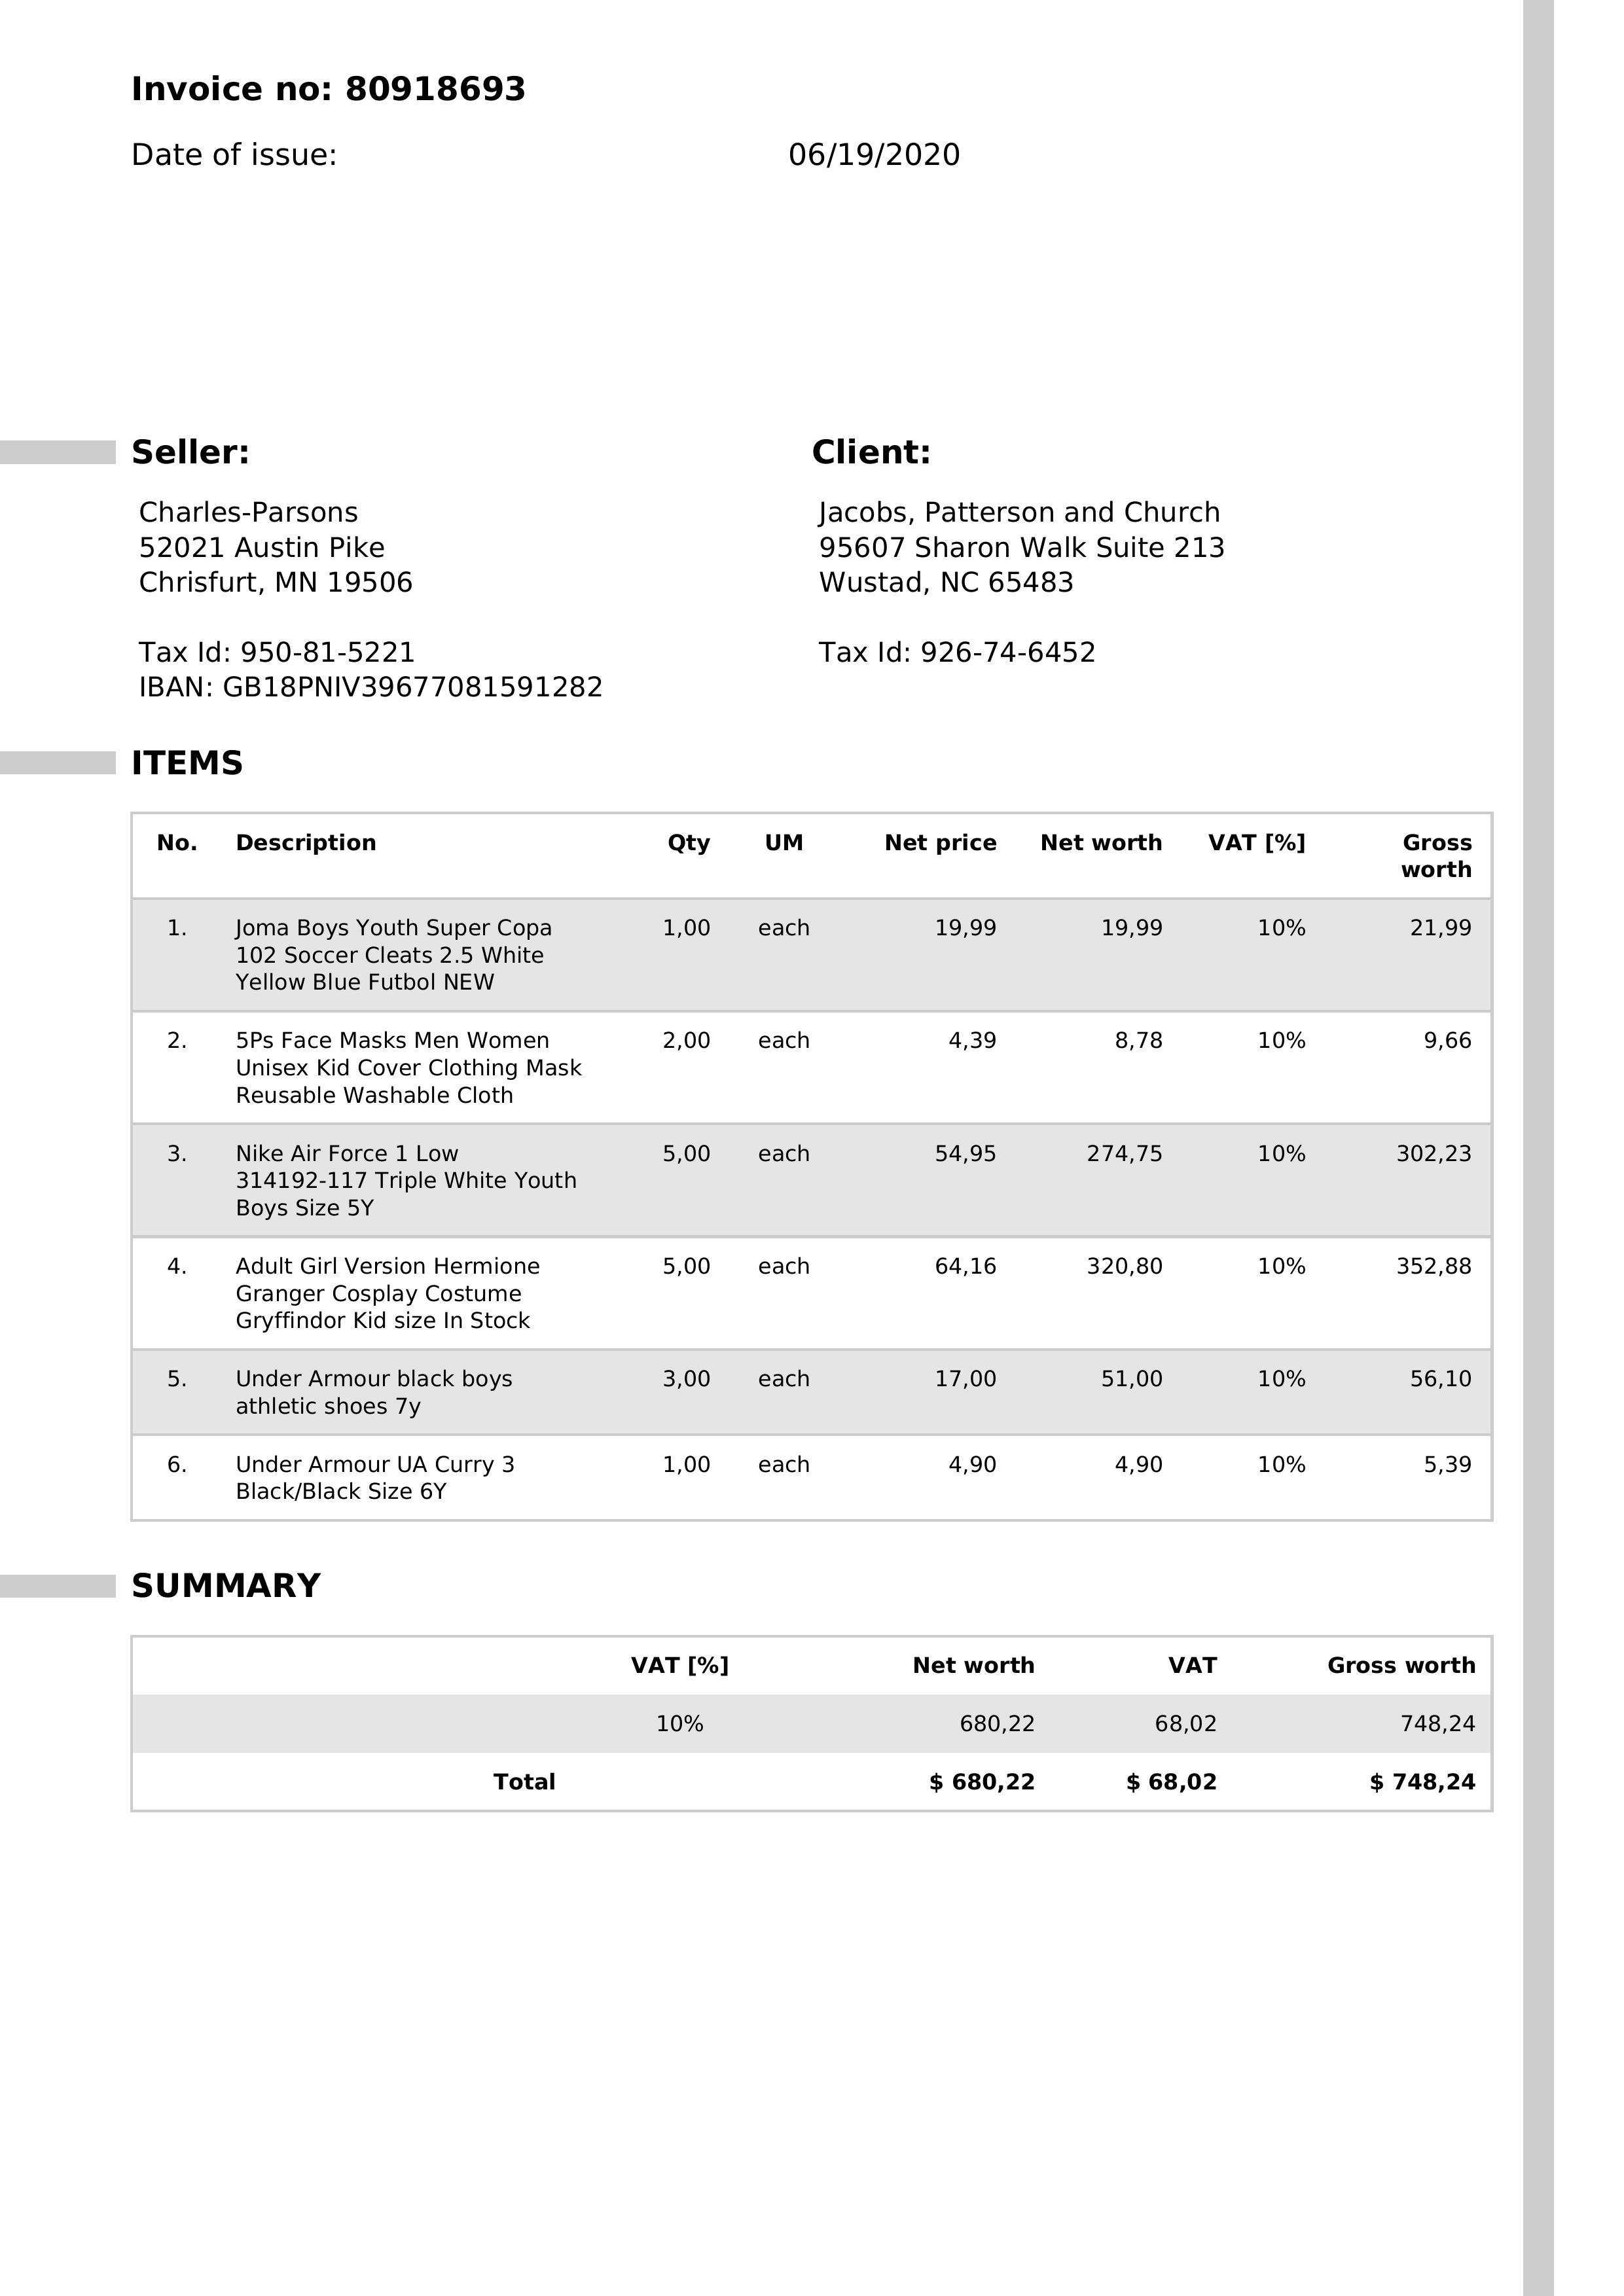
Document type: Invoice